Question: What is the name of the tenant mentioned in the document?
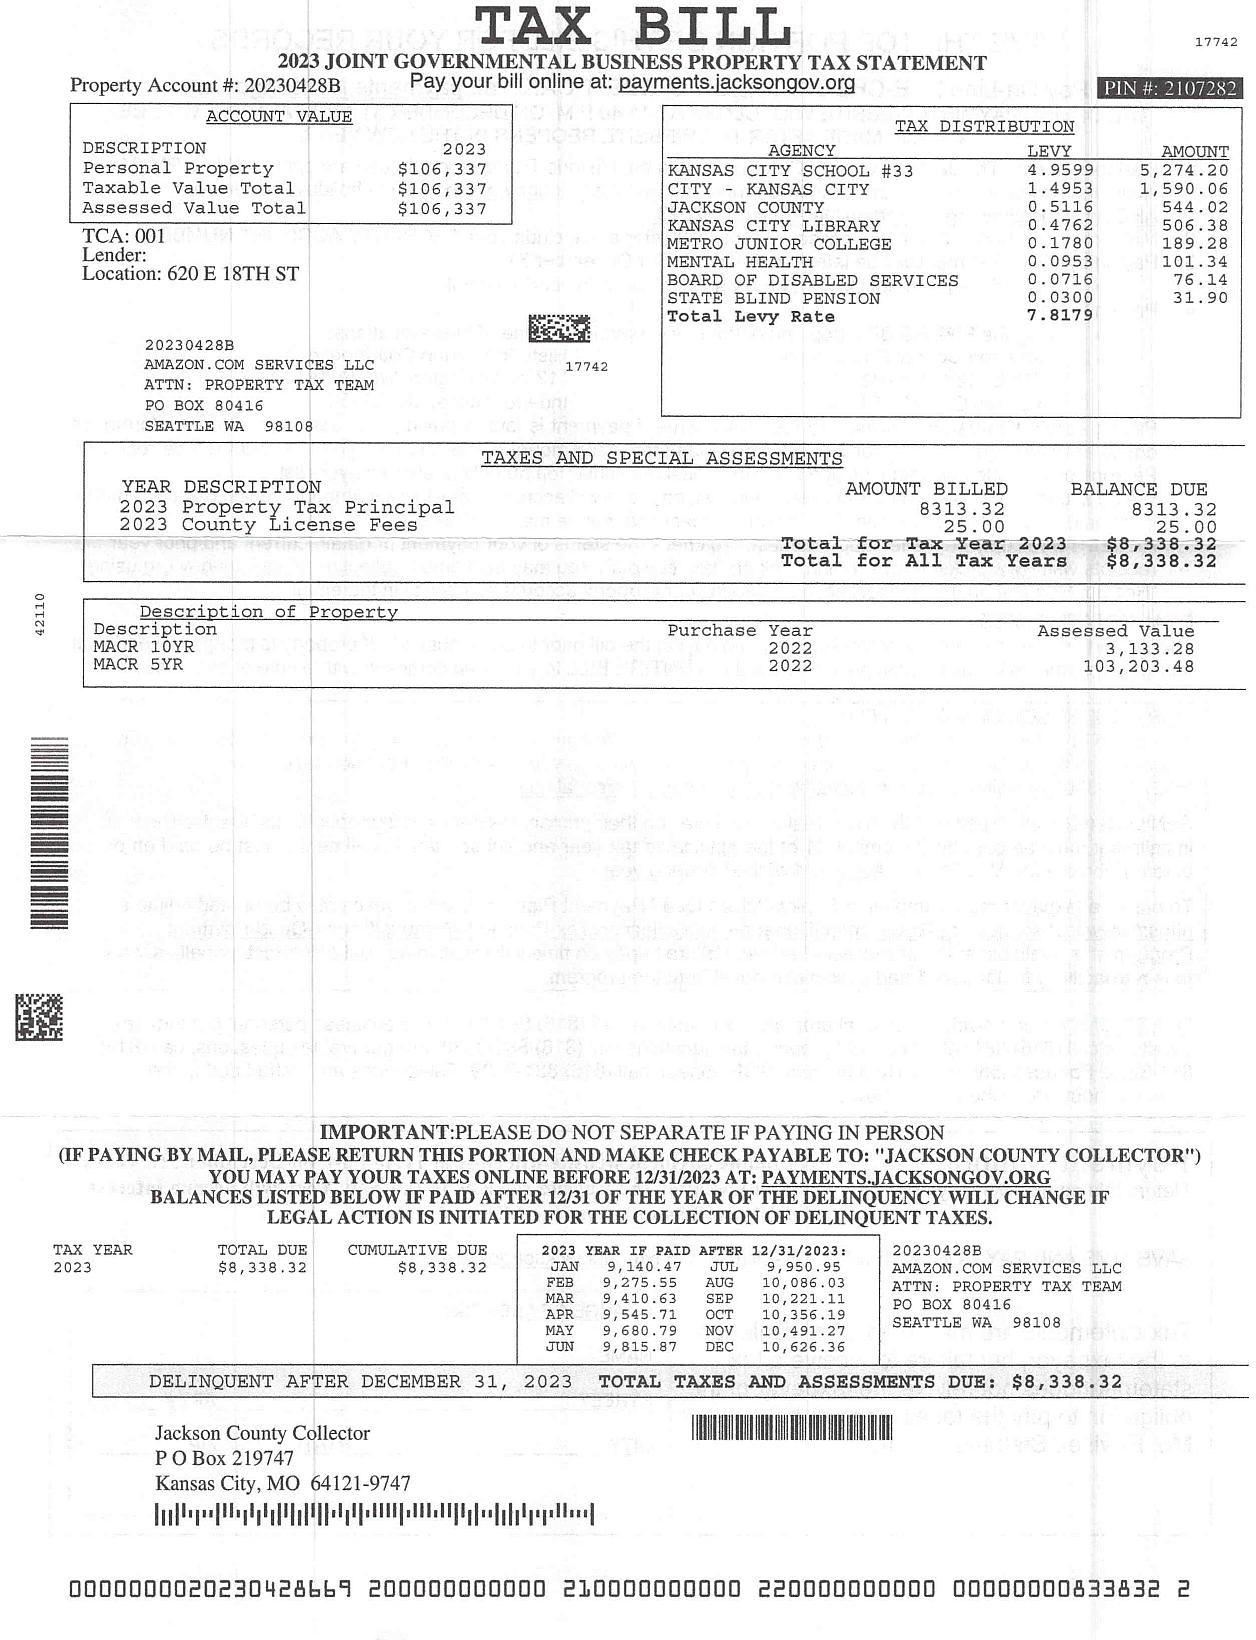
Answer: "AMAZON.COM SERVICES LLC"